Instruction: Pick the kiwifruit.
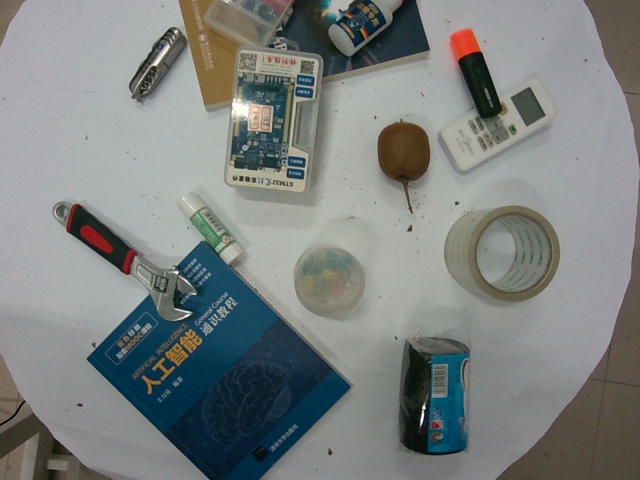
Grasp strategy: vertical